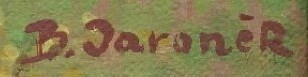
Signature of: bohumír jaroněk